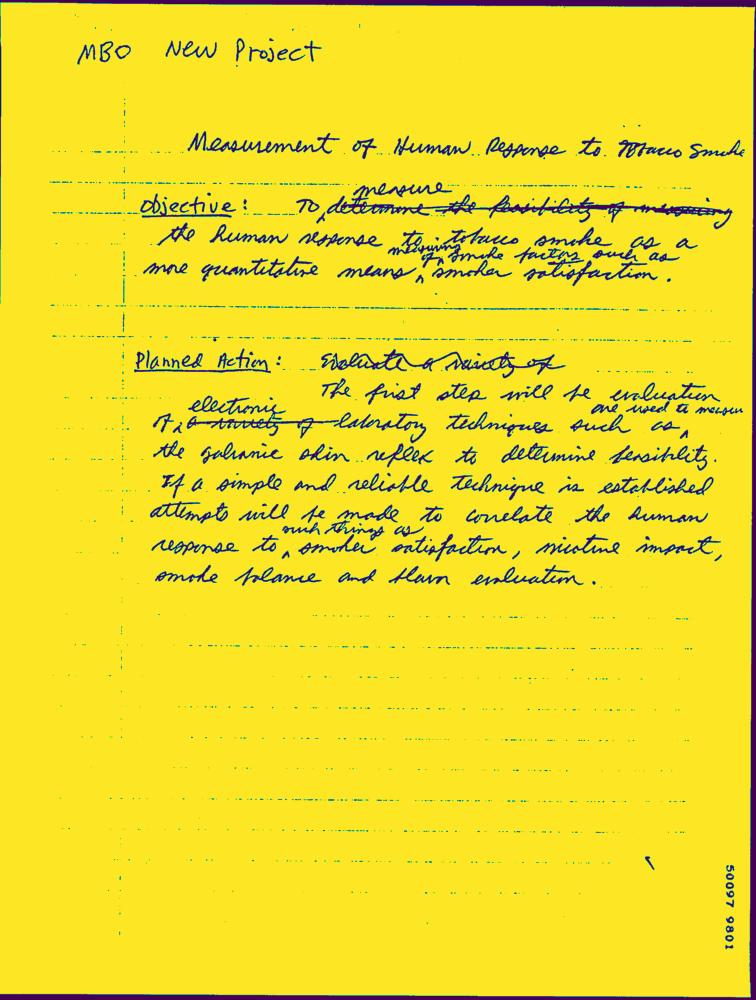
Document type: Hand-Written